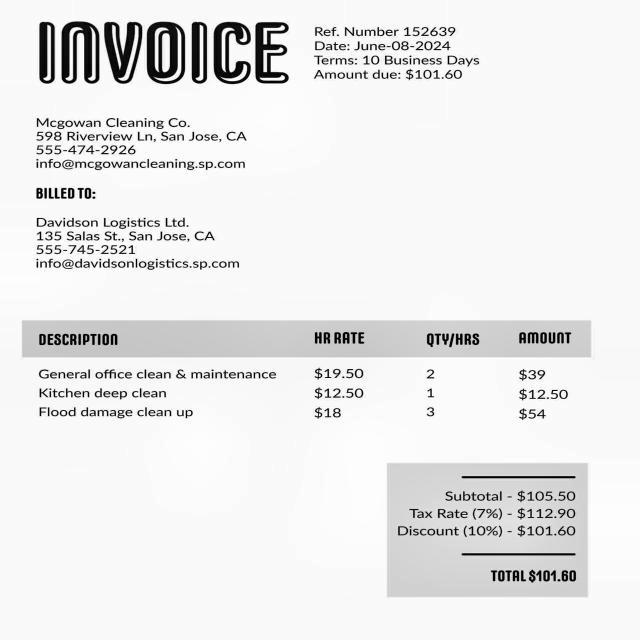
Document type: Invoice